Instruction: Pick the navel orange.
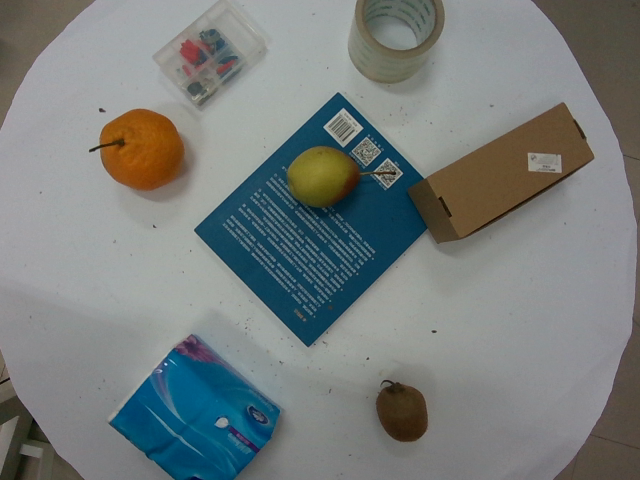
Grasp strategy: vertical